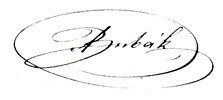
Signature of: alois bubák